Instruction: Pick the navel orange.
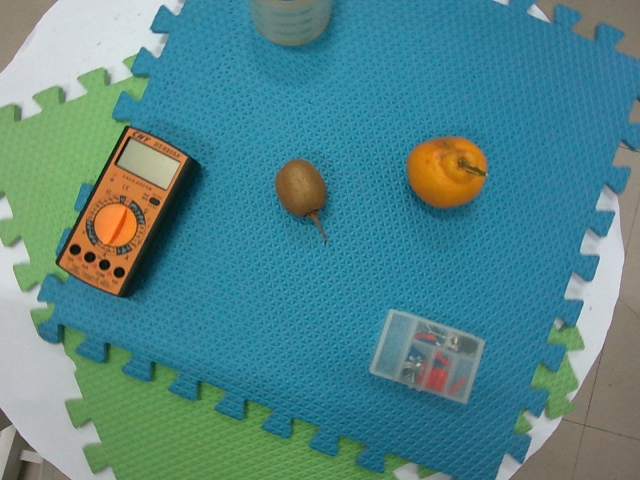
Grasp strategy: vertical